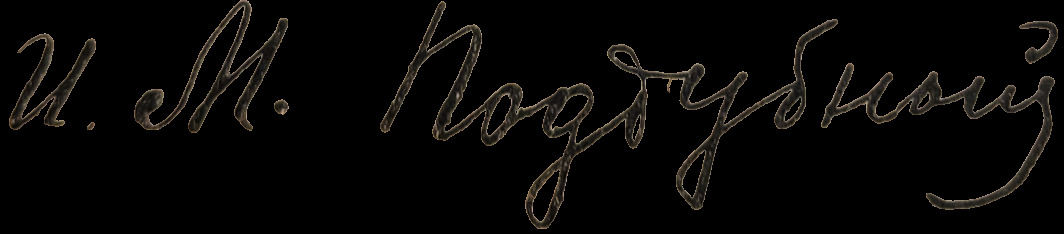
Signature of: ivan poddubny